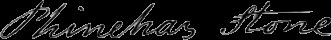
Signature of: phineas j stone